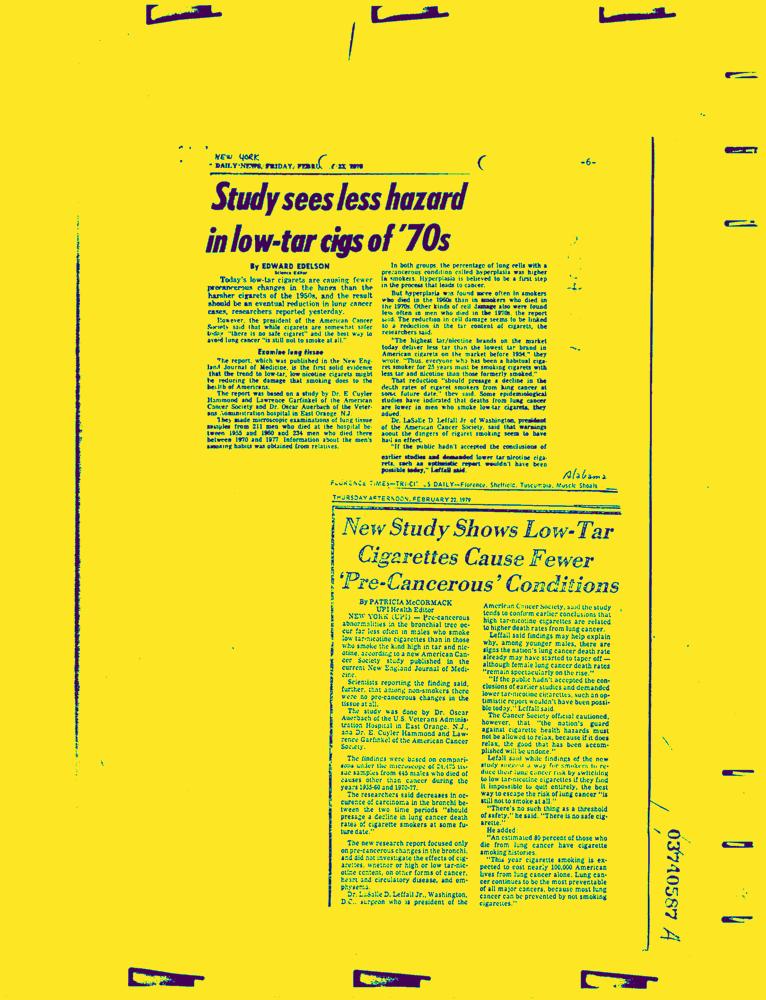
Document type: News-Article